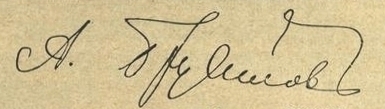
Signature of: aleksey brusilov